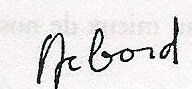
Signature of: guy debord